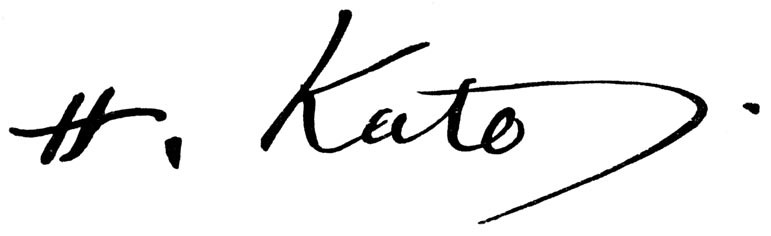
Signature of: katō hiroyuki